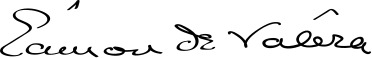
Signature of: éamon de valera